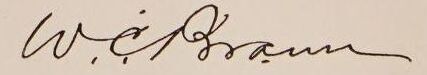
Signature of: william cowper brann